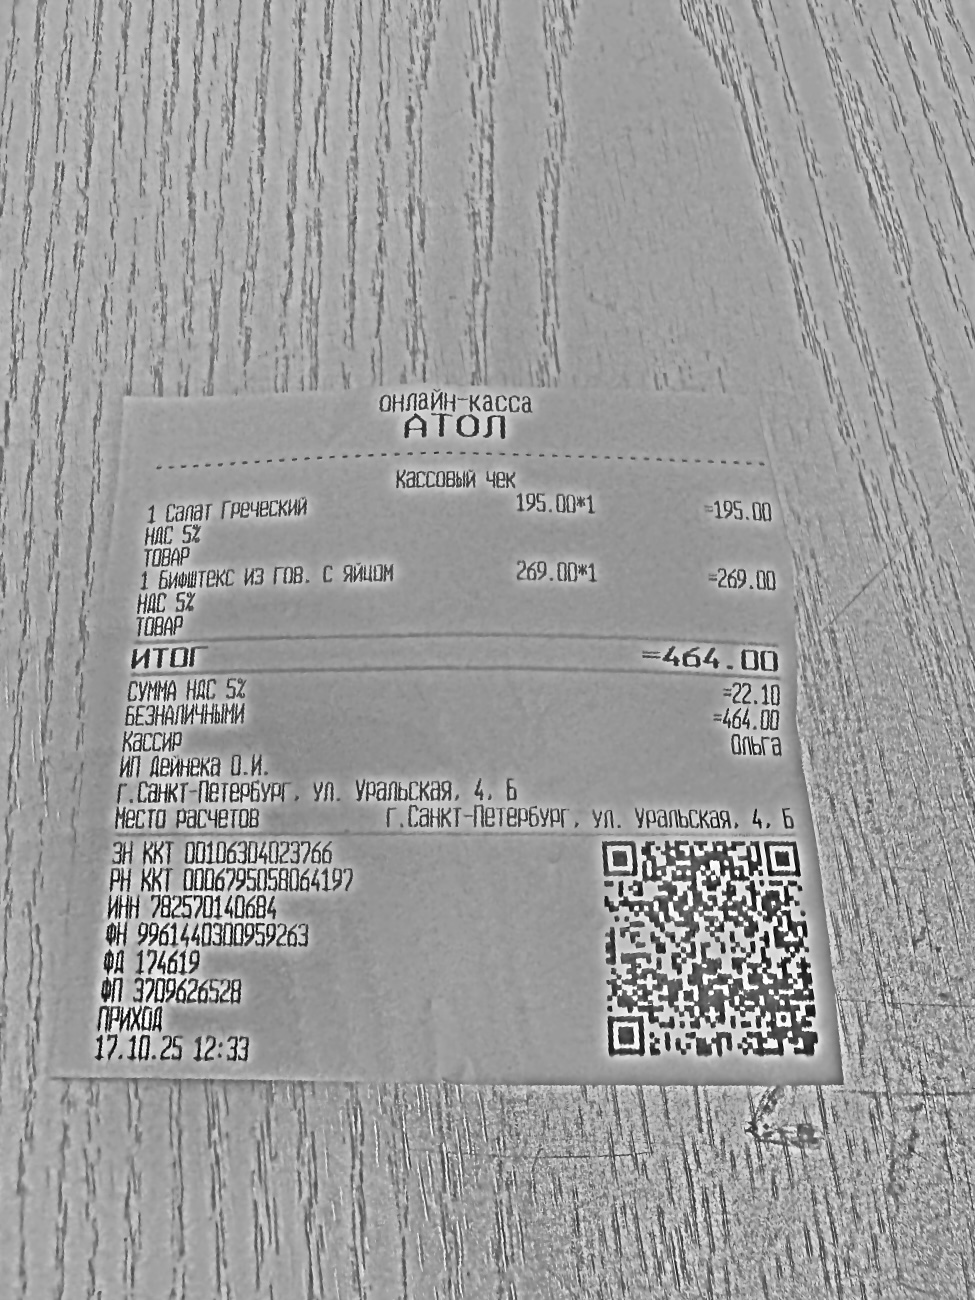
Продавец: ИП Дейнека О.И.
ИНН: 782570140684
Дата: 17.10.25
Товары: 1 Салат Греческий; 1 Бифштекс из гов. с яйцом
Количество: 1; 1
Цена: 195.00; 269.00
Сумма: 195.00; 269.00
Итого: 464.00